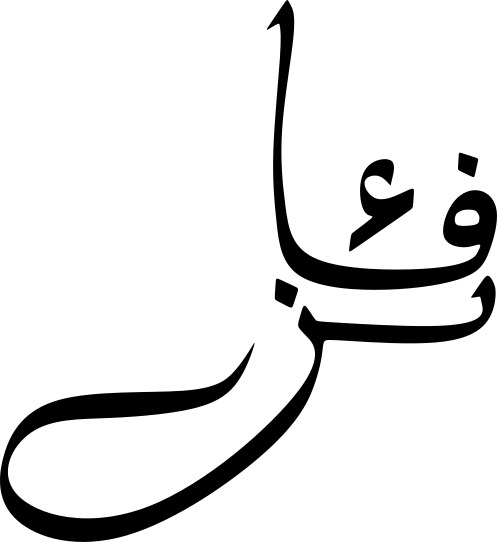
Signature of: prince muhammad faiz of kelantan